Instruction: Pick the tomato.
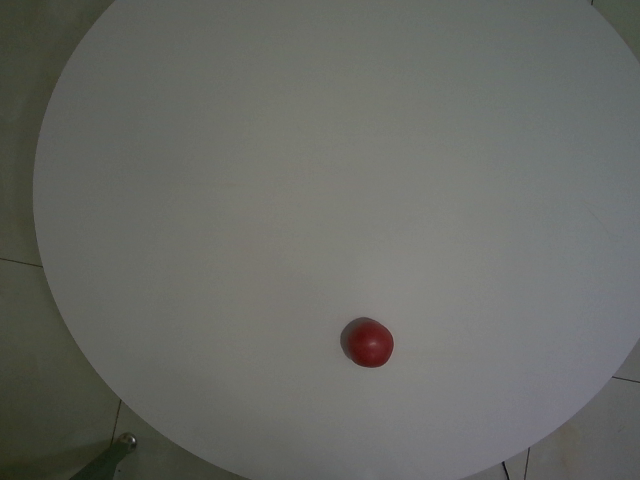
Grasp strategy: vertical